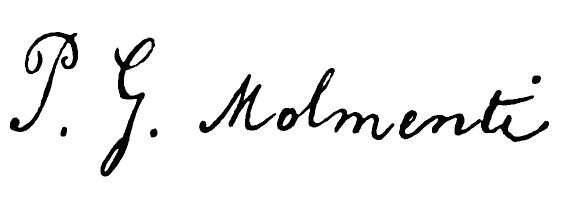
Signature of: pompeo gherardo molmenti